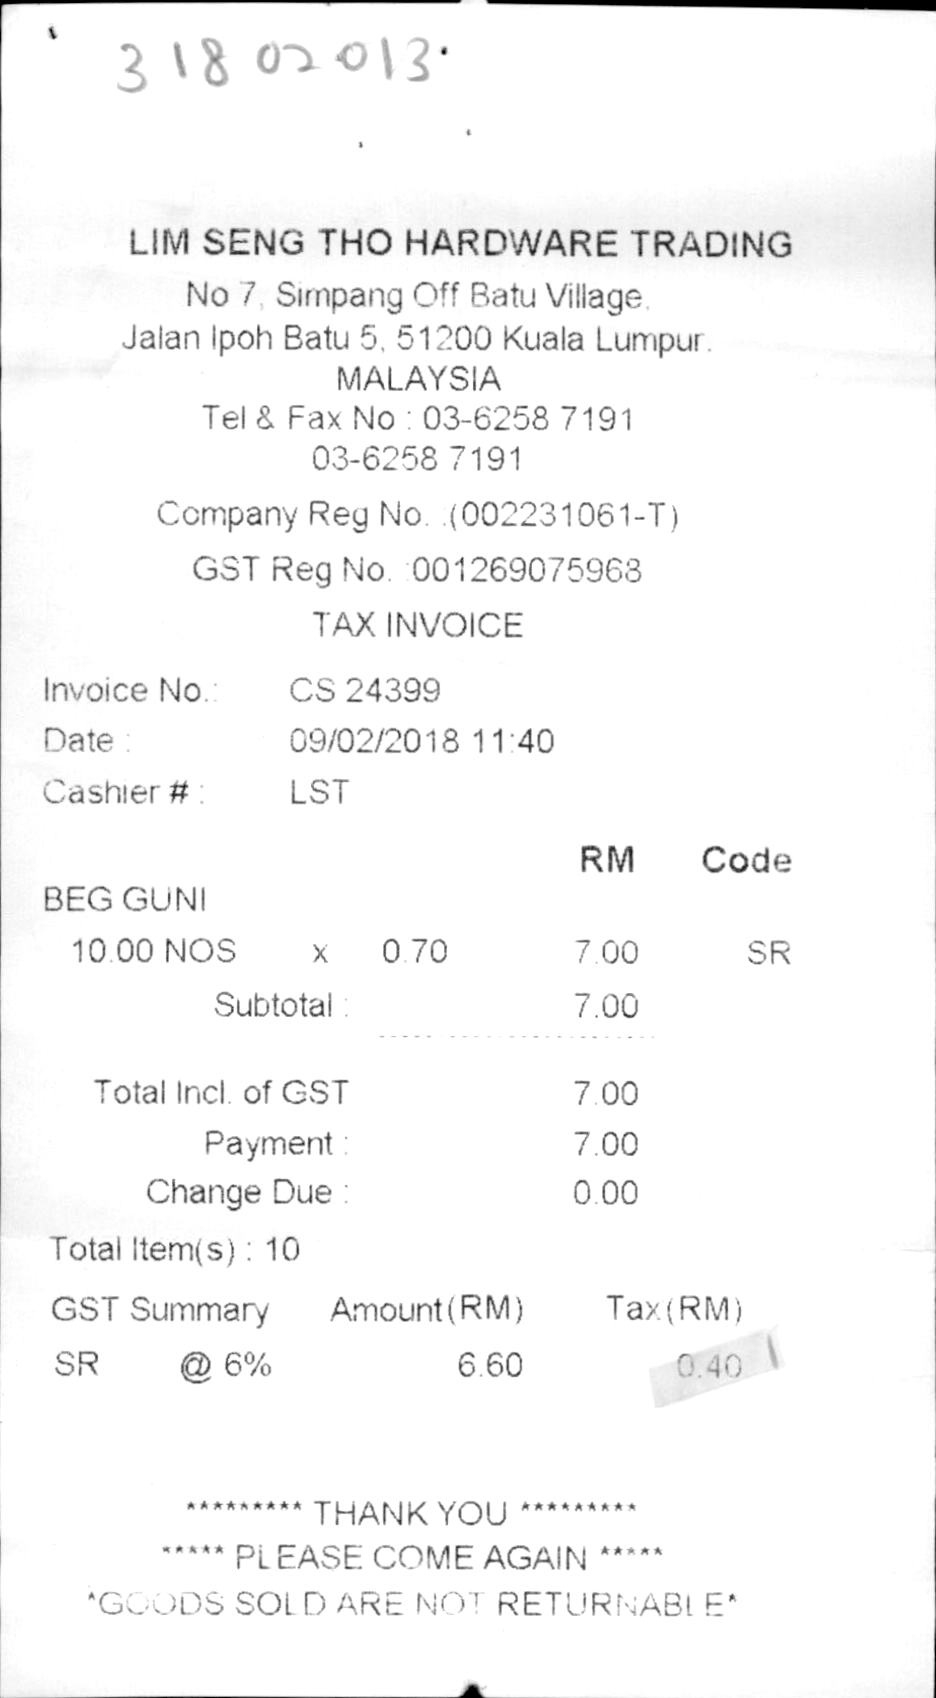
LIM SENG THO HARDWARE TRADING
NO 7, SIMPANG OFF BATU VILLAGE,
JALAN IPOH BATU 5, 51200 KUALA LUMPUR
MALAYSIA
TEI & FAX NO : 03-6258 7191
03-6258 7191
COMPANY REG NO. : (002231061-T)
GST REG NO. : 001269075968
TAX INVOICE
INVOICE NO :
CS 24399
DATE :
09/02/2018 11:40
CASHIER #
LST
RM
CODE
BEG GUNI
10.00 NOS
X
0.70
7.00
SR
SUBTOTAL
7.00
TOTAL INCL OF GST :
7.00
PAYMENT :
7.00
CHANGE DUE :
0.00
TOTAL ITEM(S) : 10
GST SUMMARY
AMOUNT(RM)
TAX(RM)
SR
@ 6%
6.60
0.4
THANK YOU
PLEASE COME AGAIN
*GOODS SOLD ARE NOT RETURNABLE*